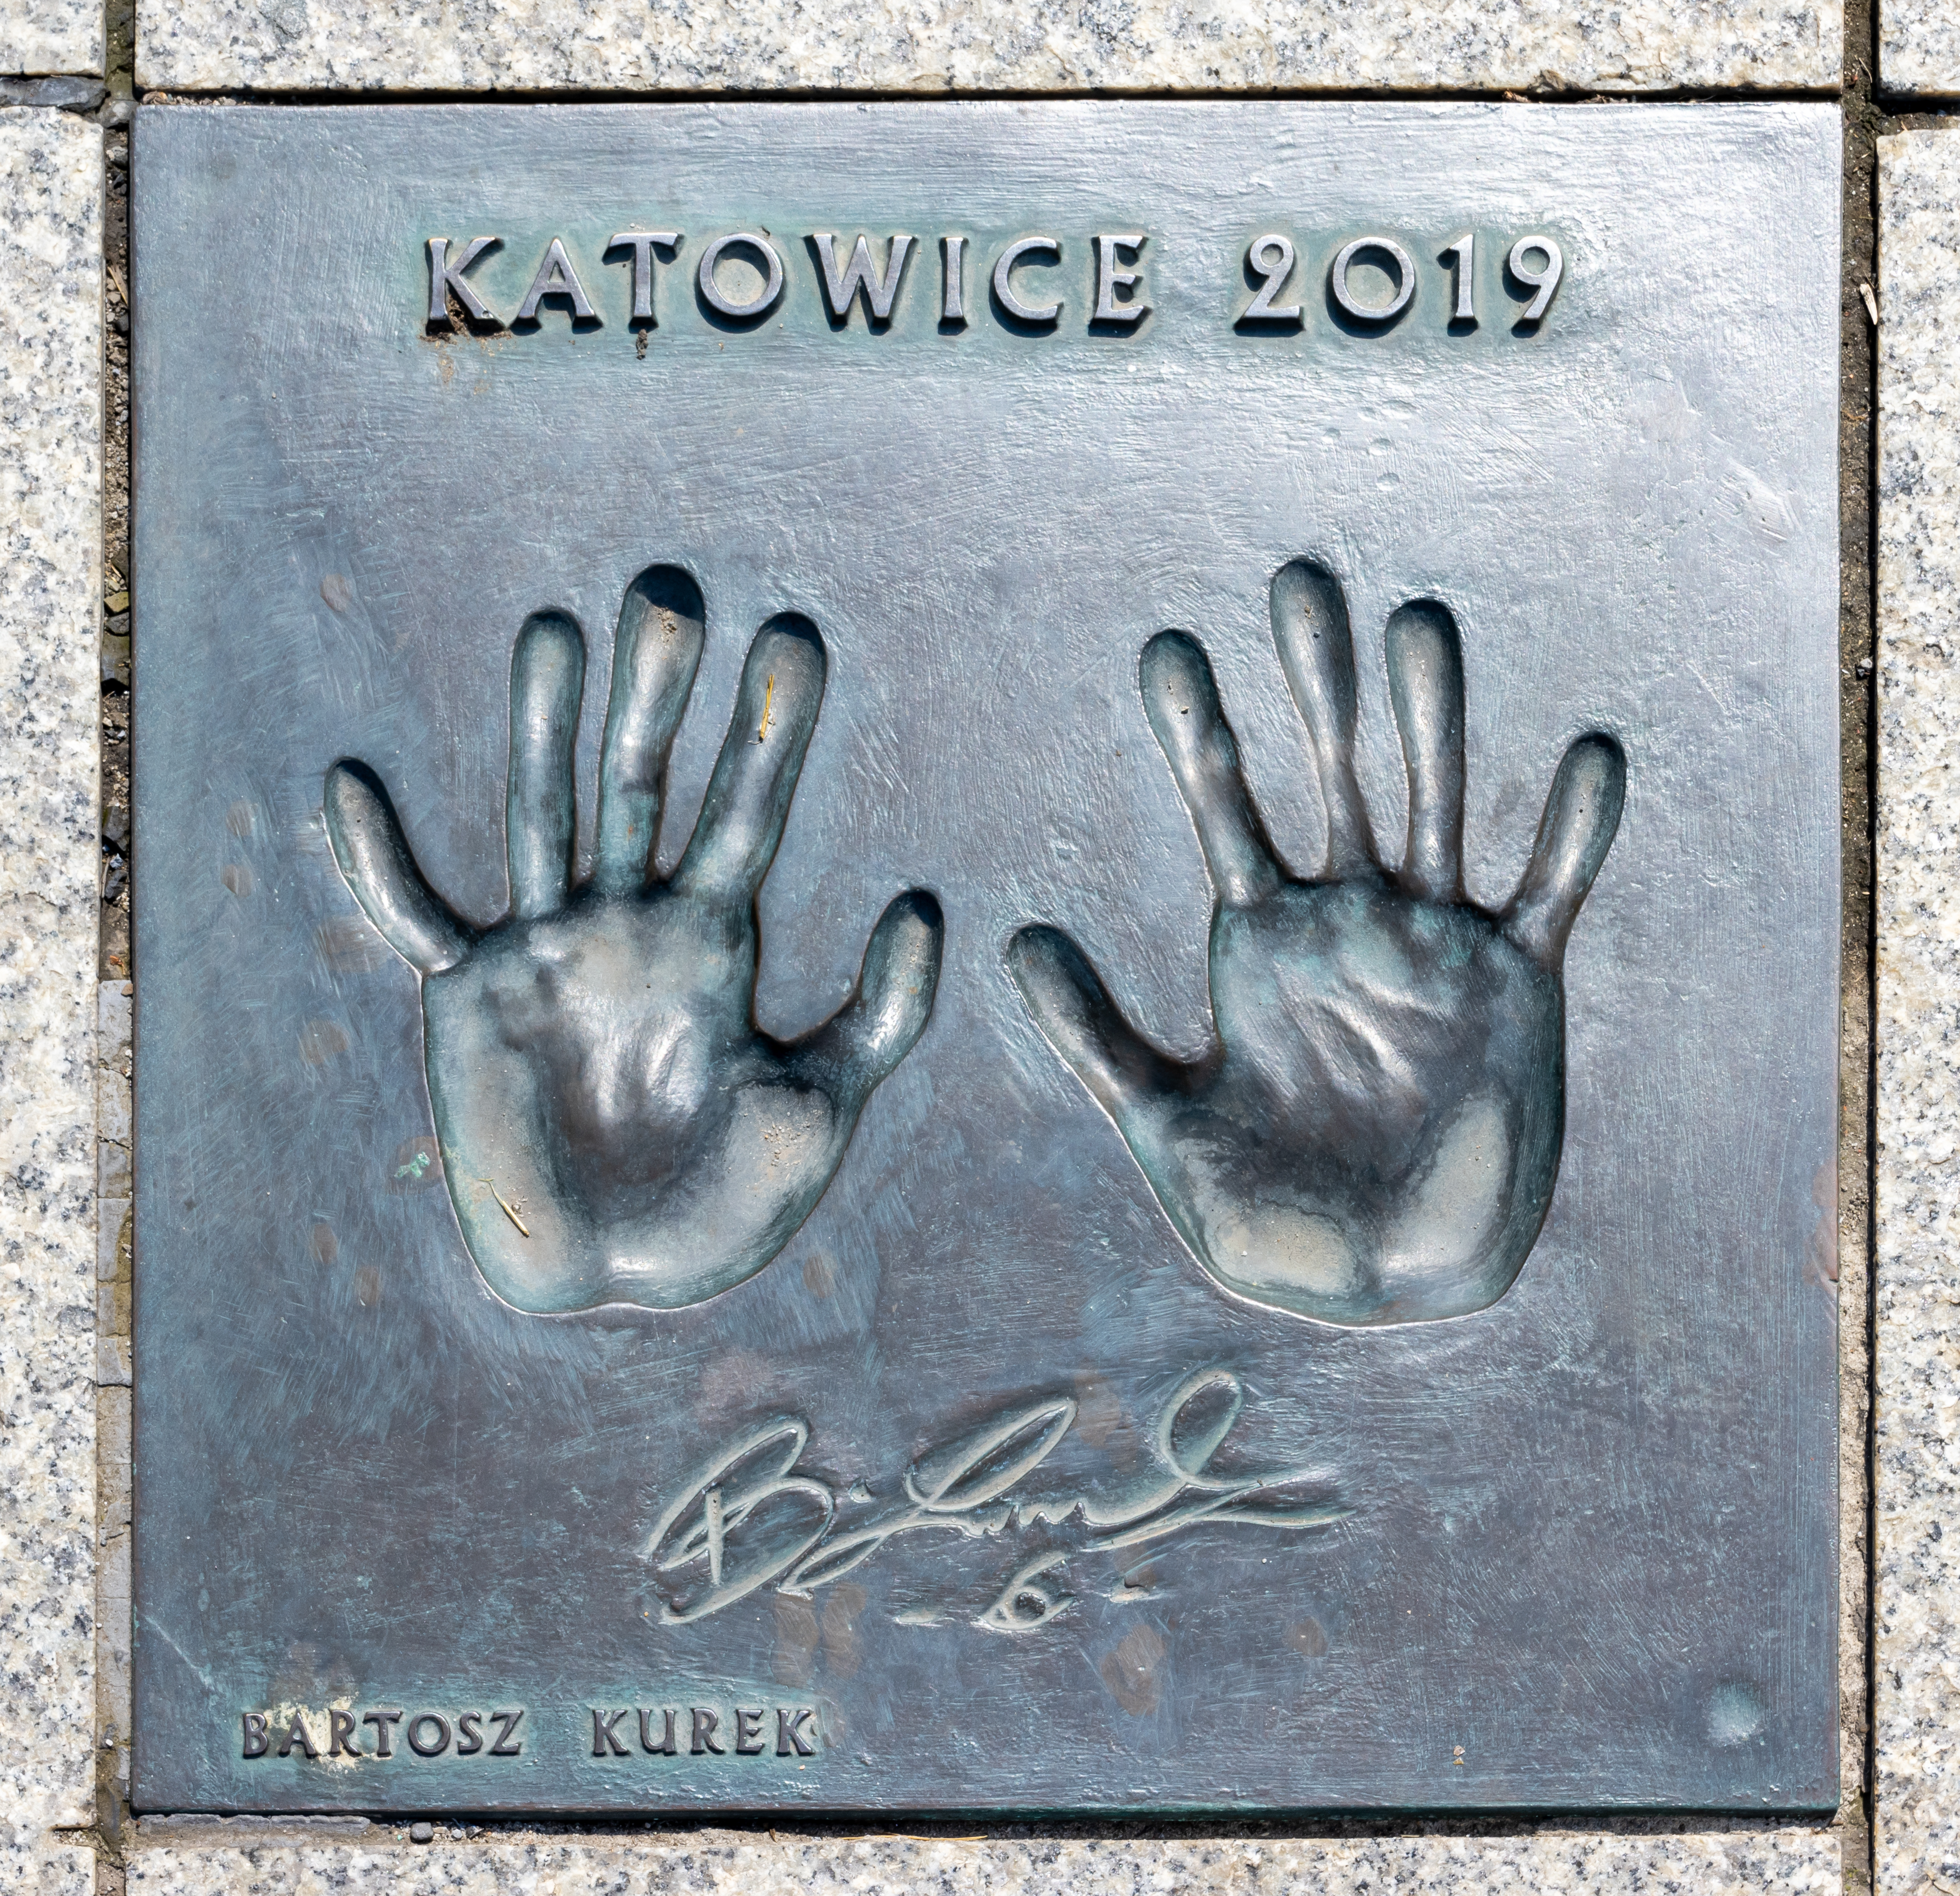
Signature of: bartosz kurek